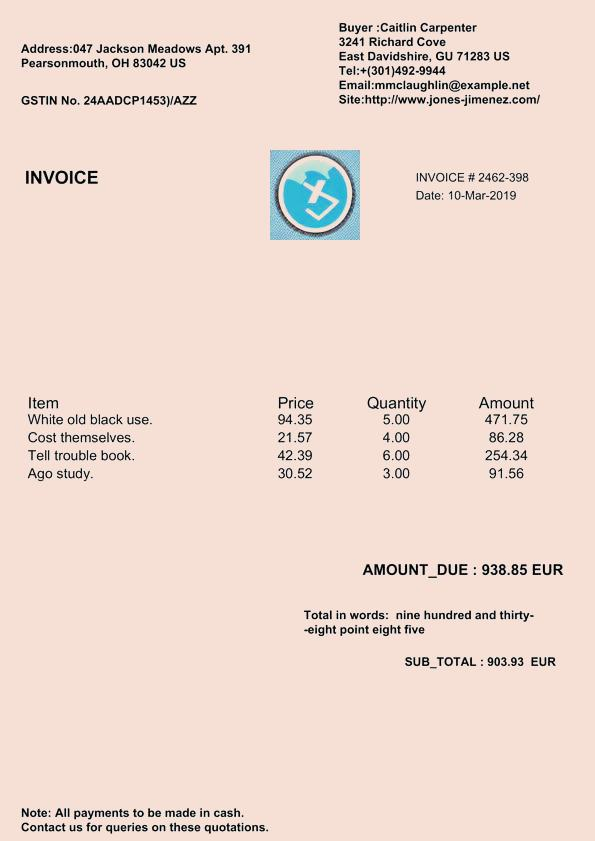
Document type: Invoice